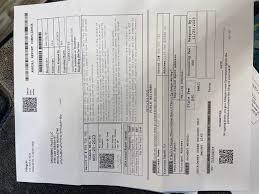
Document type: Invoice